Question: What could the diagnosis suggest?
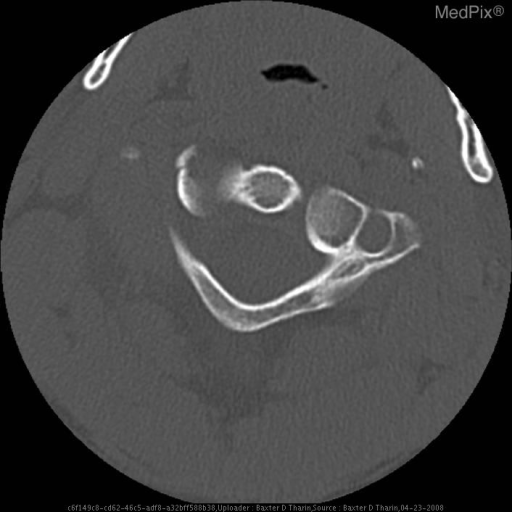
Answer: The possible diagnosis includes •  Atlas fracture
•  Transverse ligament injury.